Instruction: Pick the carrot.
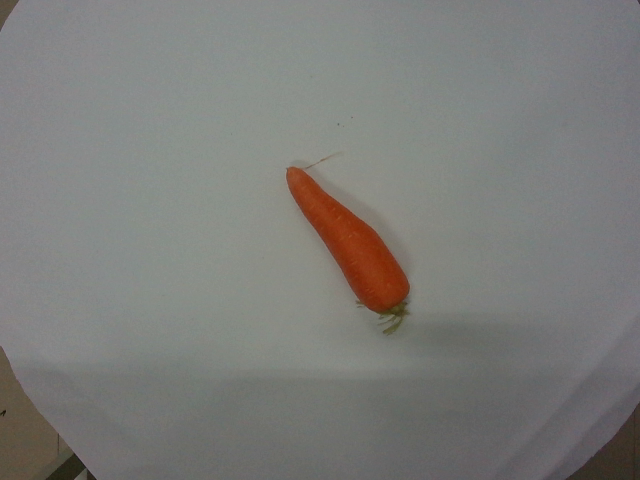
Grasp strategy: vertical